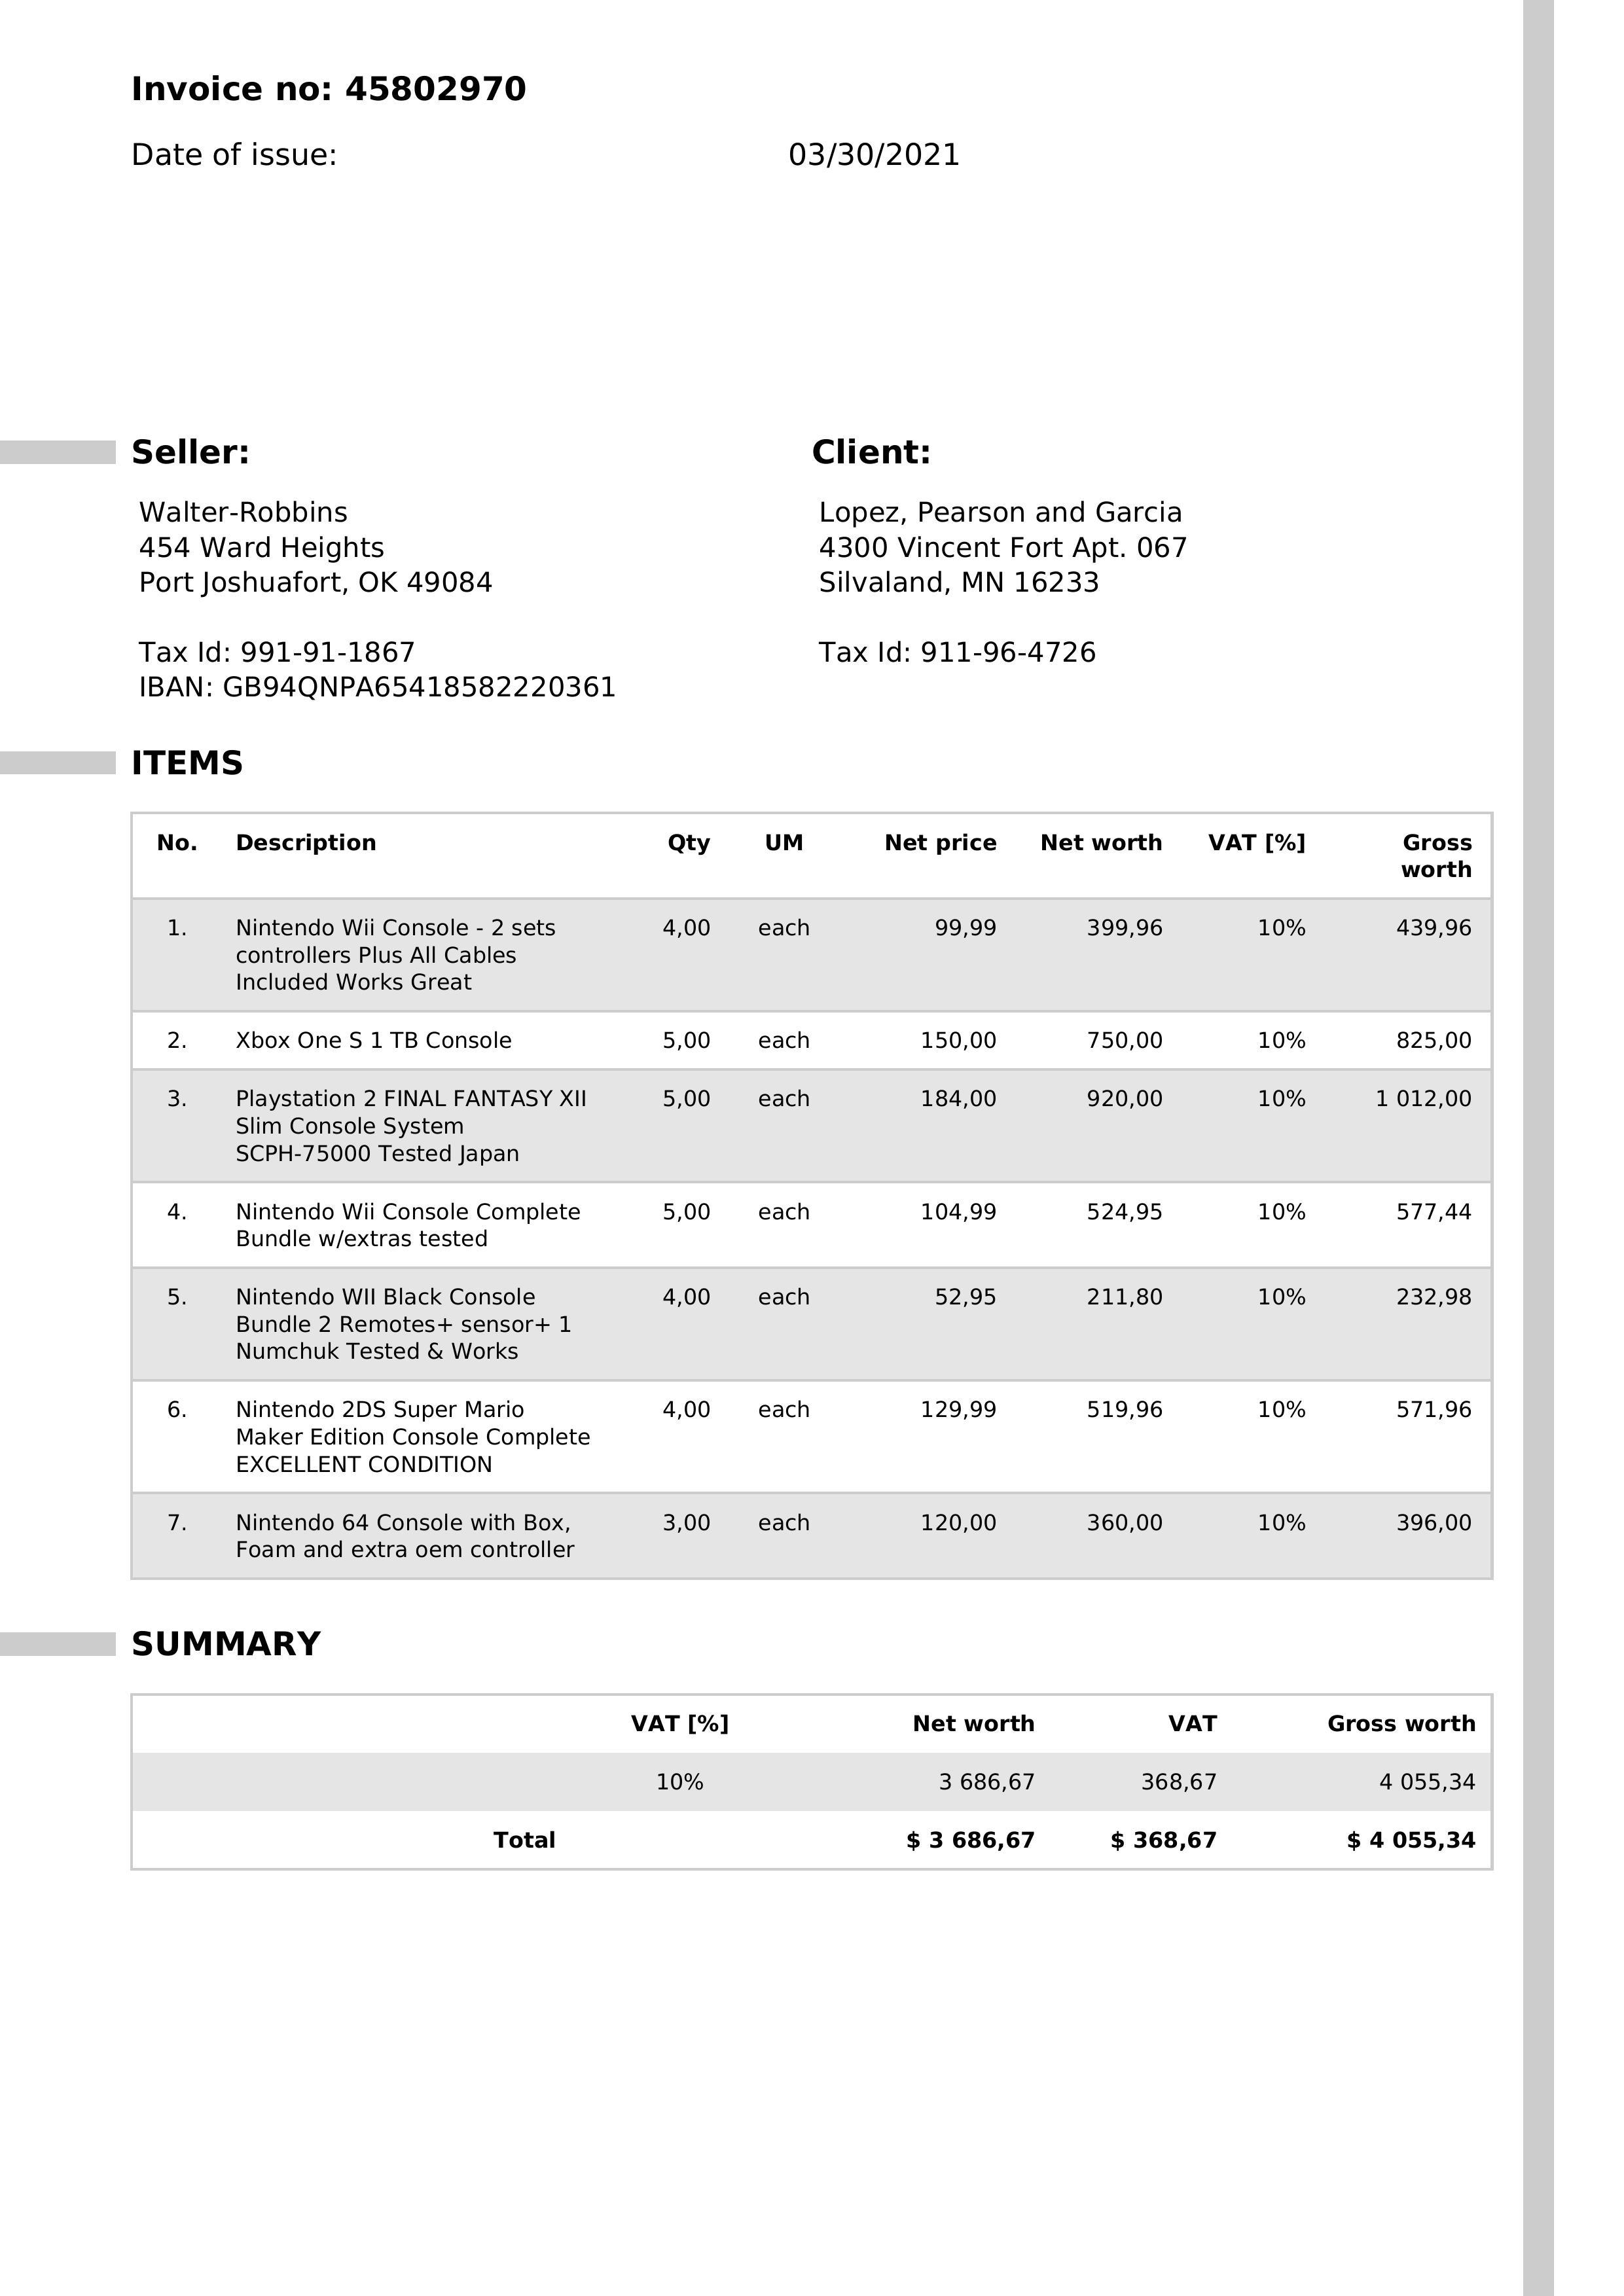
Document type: Invoice